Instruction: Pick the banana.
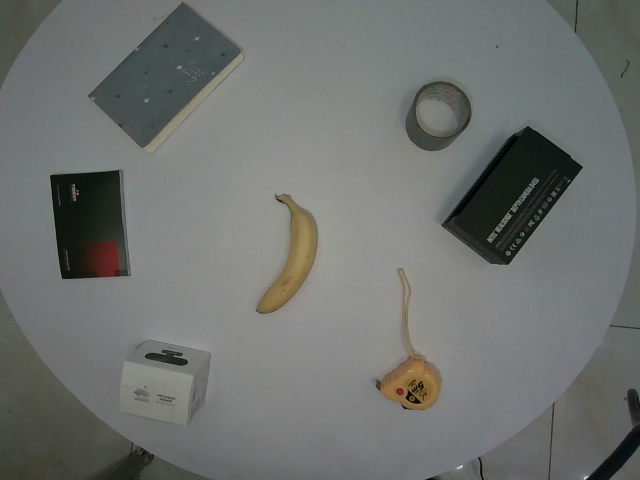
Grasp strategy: vertical